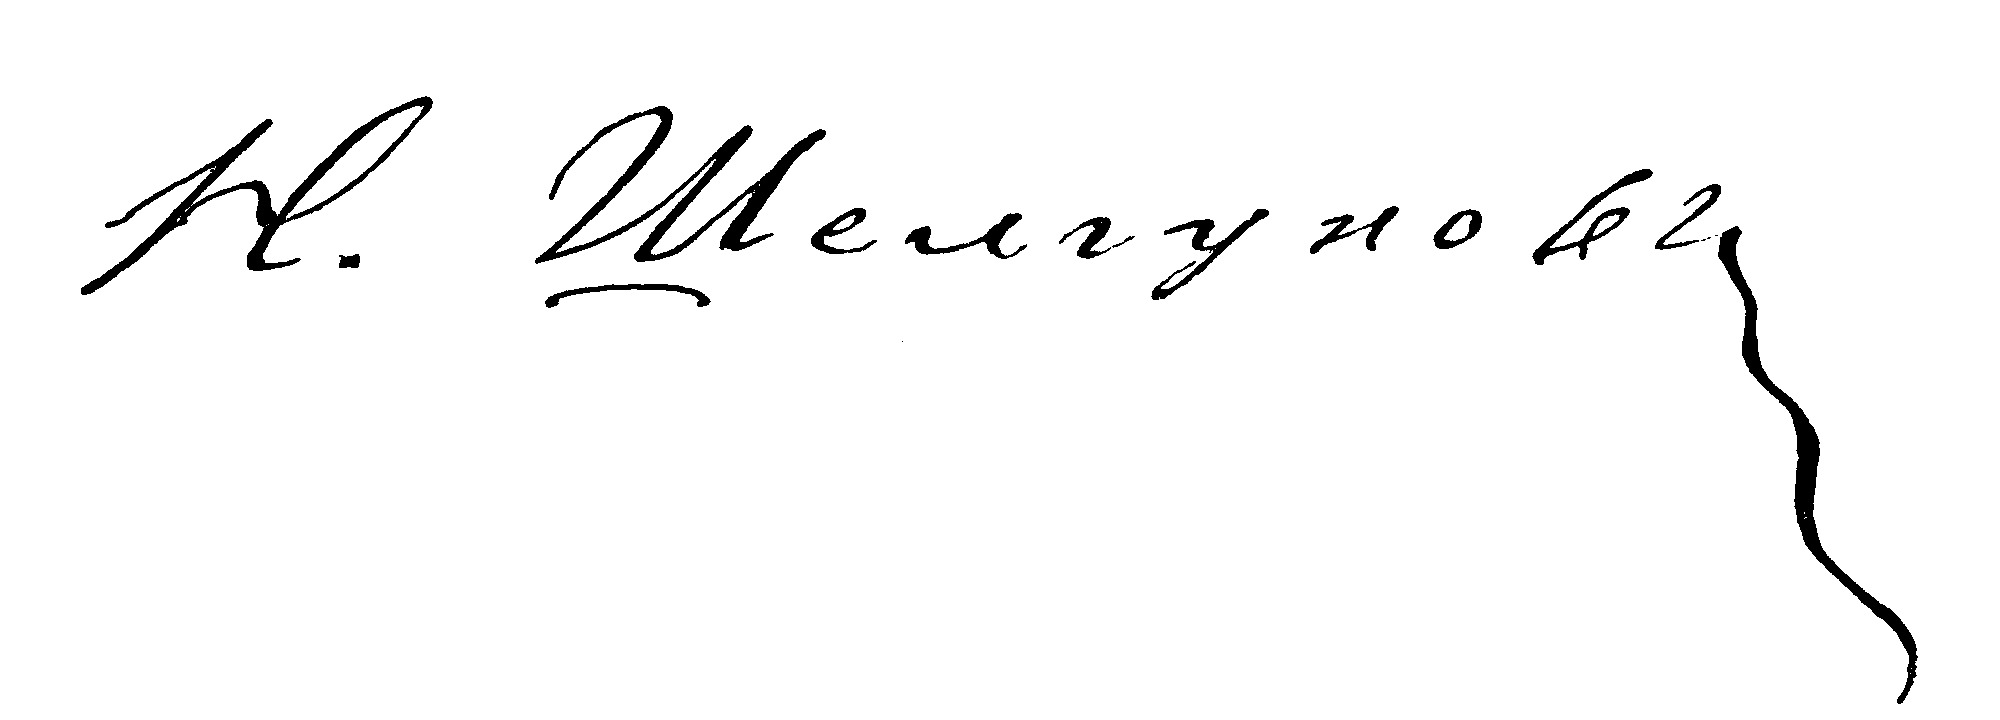
Signature of: nikolai shelgunov